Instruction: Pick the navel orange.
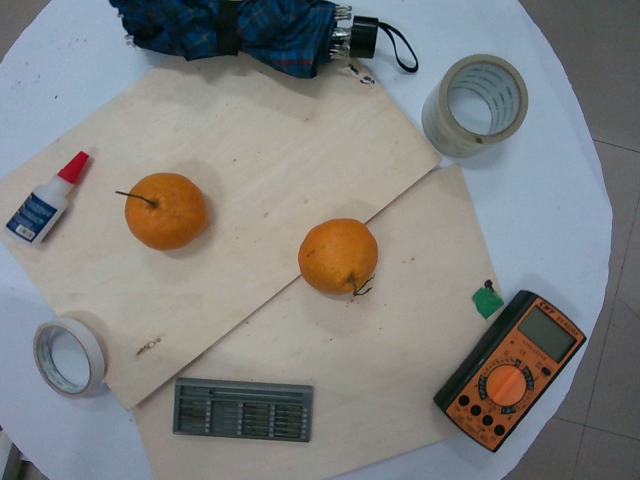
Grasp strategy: vertical